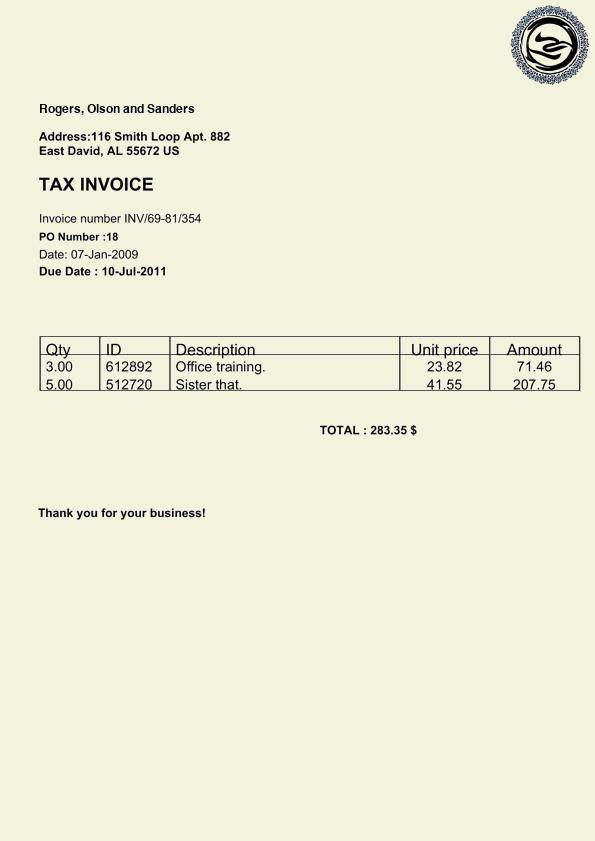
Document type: Invoice